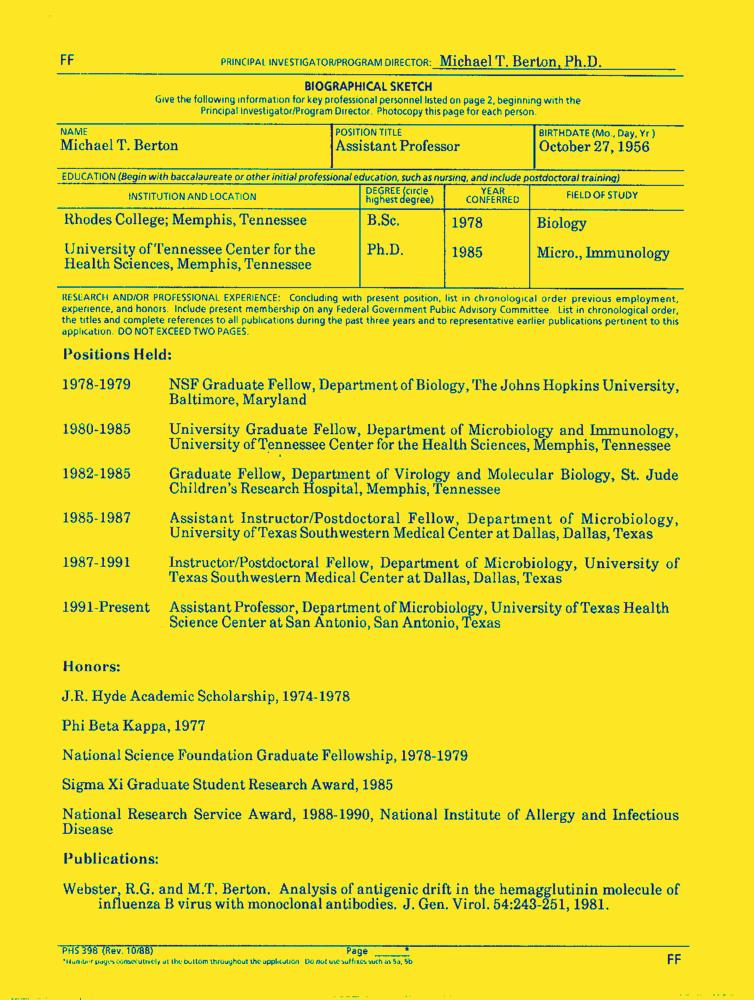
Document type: Resume-Doc